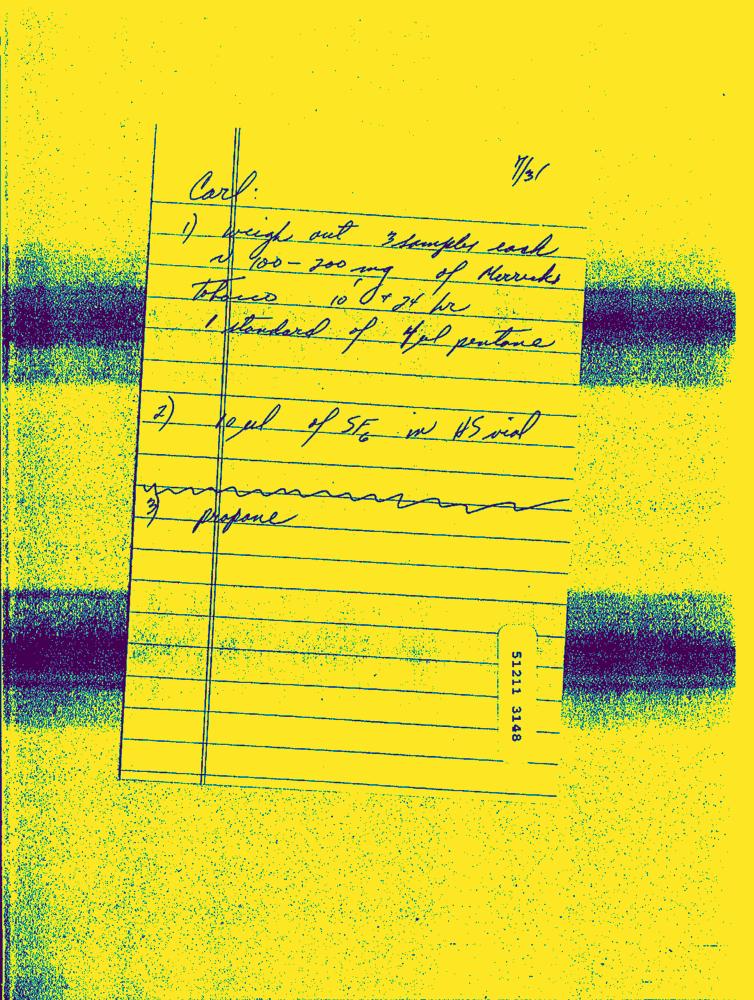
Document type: Hand-Written